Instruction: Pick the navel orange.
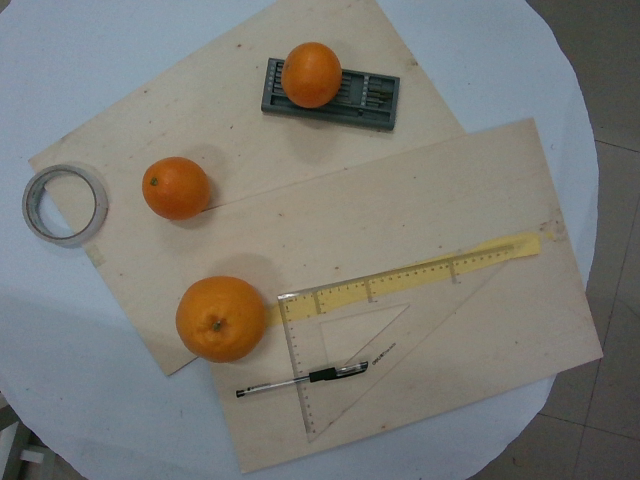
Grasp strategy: vertical